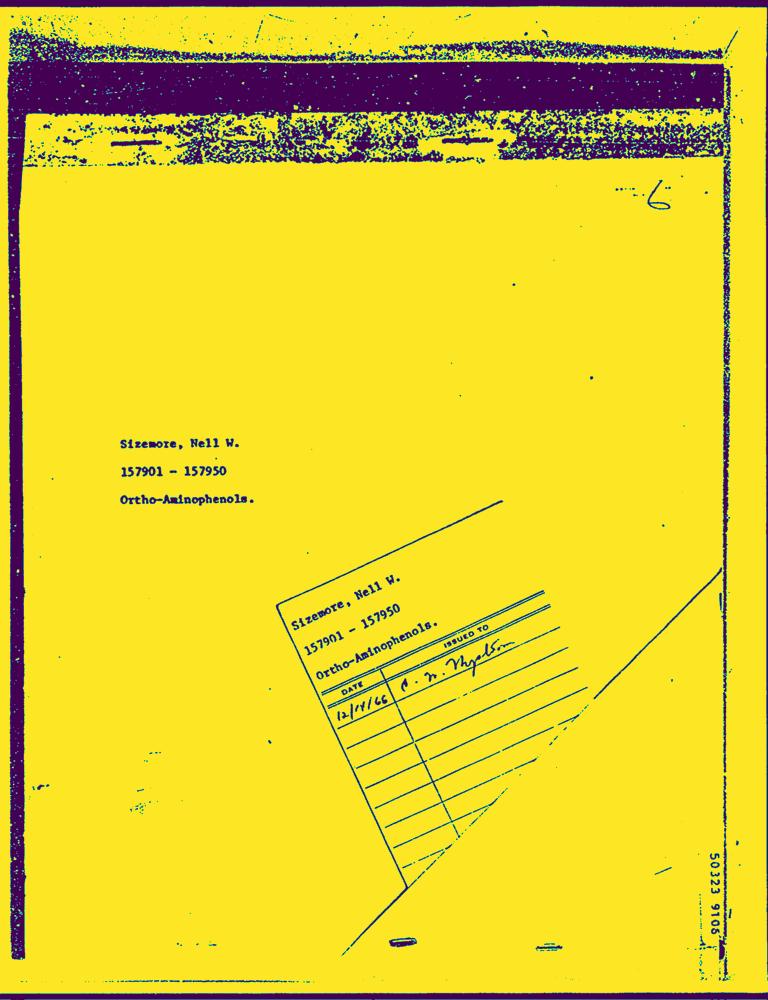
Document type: Hand-Written